Question: What appears to be the issue?
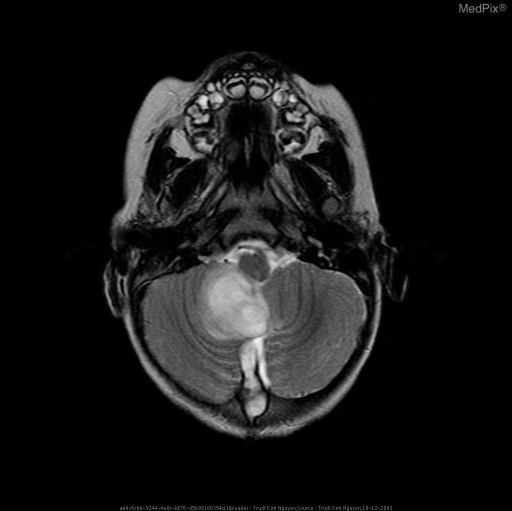
Answer: The findings suggest Contrast head CT is significant for a multiloculated cystic posterior fossa midline mass that is adjacent to the torcula with a portion extending into the occipital calvarium. This mass is low in density with HU measuring 17. There is rim enhancement with several internal septations. There is distortion of the 4th. ventricle with associated dilatation of the temporal horns.  Bone windows demonstrate smooth calvarial remodeling of the occiput with a small focal dehiscence within the bone that may represent a sinus tract. The overlying skin is unremarkable.

Brain MRI again demonstrates this intra- extraaxial posterior fossa mass with homogeneous increased T2 , decreased T1 signal. DWI demonstrates marked restricted diffusion which darkens on the ADC map suggesting an abscess, epidermoid,dermoid or other process with restricted diffusion. Mass effect with hydrocephalus is again demonstated. Findings are consistent with a multiloculated intra and extraaxial posterior fossa mass most consistent with cerebritis/abscess. Given the bony remodeling and midline location, findings are most consistent with a congenital process such as dermoid which has become secondarily infected.. Bright T2 Signal.. The patient might have a history of 21 month old male with high fever, mental status changes and possible seizure..